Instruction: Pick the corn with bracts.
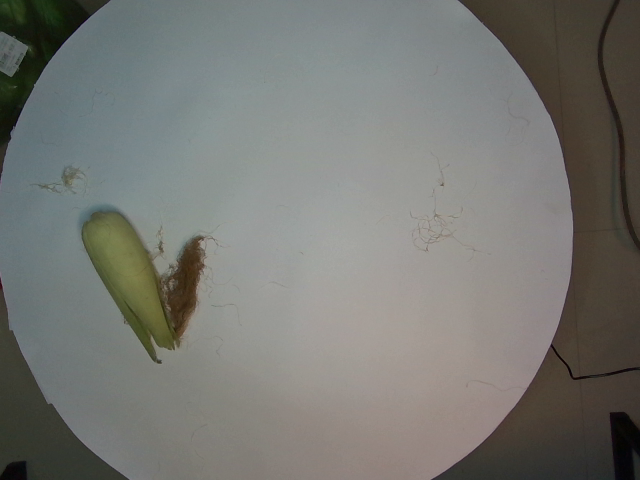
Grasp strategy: vertical